Question: What is the suspected problem?
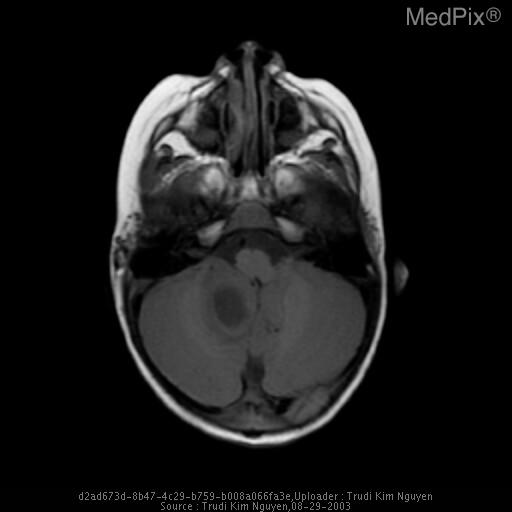
Answer: The findings suggest Contrast head CT is significant for a multiloculated cystic posterior fossa midline mass that is adjacent to the torcula with a portion extending into the occipital calvarium. This mass is low in density with HU measuring 17. There is rim enhancement with several internal septations. There is distortion of the 4th. ventricle with associated dilatation of the temporal horns.  Bone windows demonstrate smooth calvarial remodeling of the occiput with a small focal dehiscence within the bone that may represent a sinus tract. The overlying skin is unremarkable.

Brain MRI again demonstrates this intra- extraaxial posterior fossa mass with homogeneous increased T2 , decreased T1 signal. DWI demonstrates marked restricted diffusion which darkens on the ADC map suggesting an abscess, epidermoid,dermoid or other process with restricted diffusion. Mass effect with hydrocephalus is again demonstated. Findings are consistent with a multiloculated intra and extraaxial posterior fossa mass most consistent with cerebritis/abscess. Given the bony remodeling and midline location, findings are most consistent with a congenital process such as dermoid which has become secondarily infected.. Multiloculated intra- and extra-axial posterior fossa mass. The patient might have a history of 21 month old male with high fever, mental status changes and possible seizure..